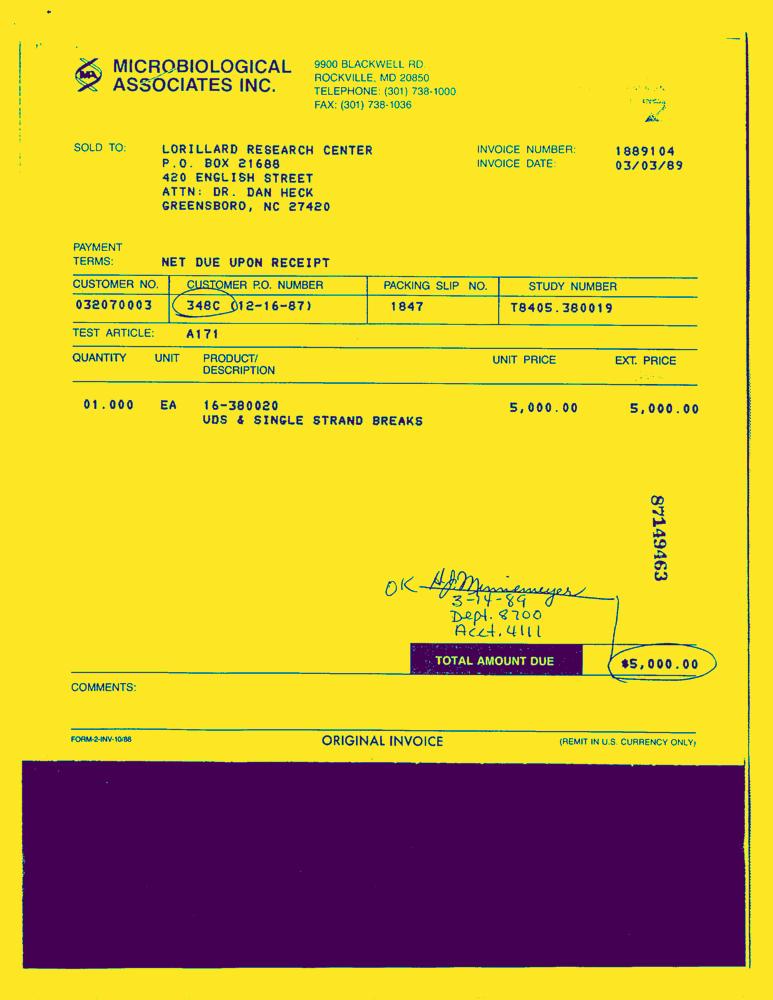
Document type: Invoice-Doc